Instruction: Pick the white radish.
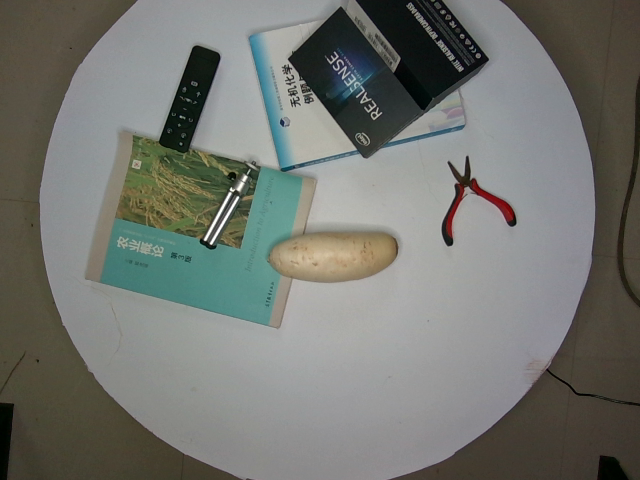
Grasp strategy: vertical